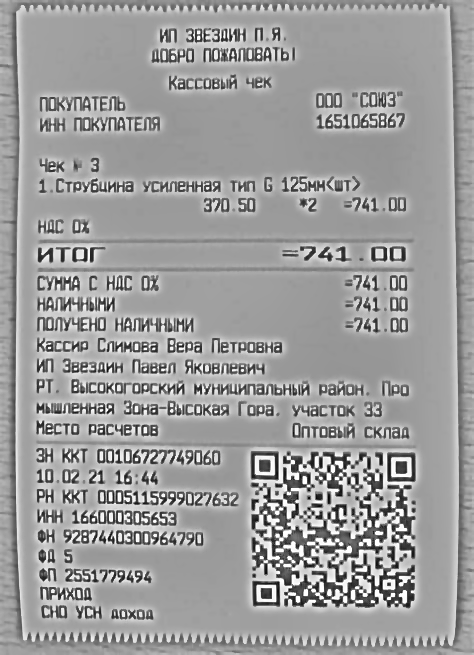
Продавец: ИП ЗВЕЗДИН ПАВЕЛ ЯКОВЛЕВИЧ
ИНН: 166000305653
Дата: 10.02.21
Товары: Струбцина усиленная тип G 125мм
Количество: 2.000
Цена: 370.50
Сумма: 741.00
Итого: 741.00